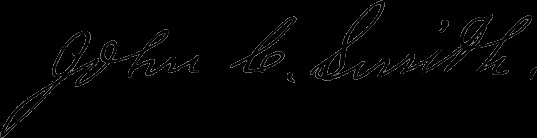
Signature of: john c smith